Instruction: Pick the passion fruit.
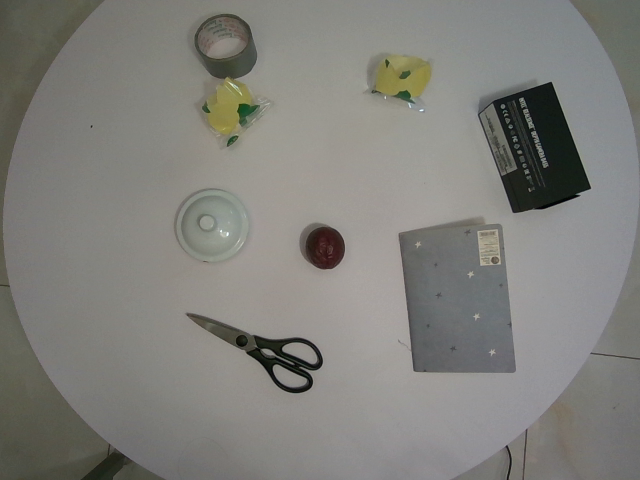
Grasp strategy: vertical